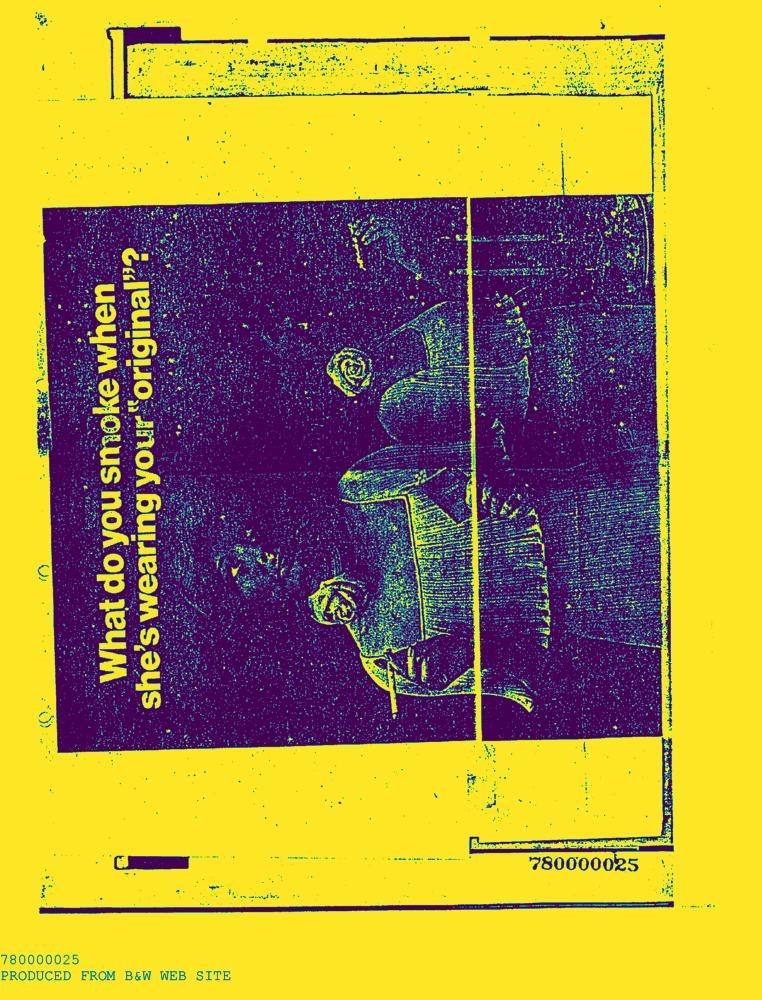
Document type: AD